Question: Which state is mentioned in the document?
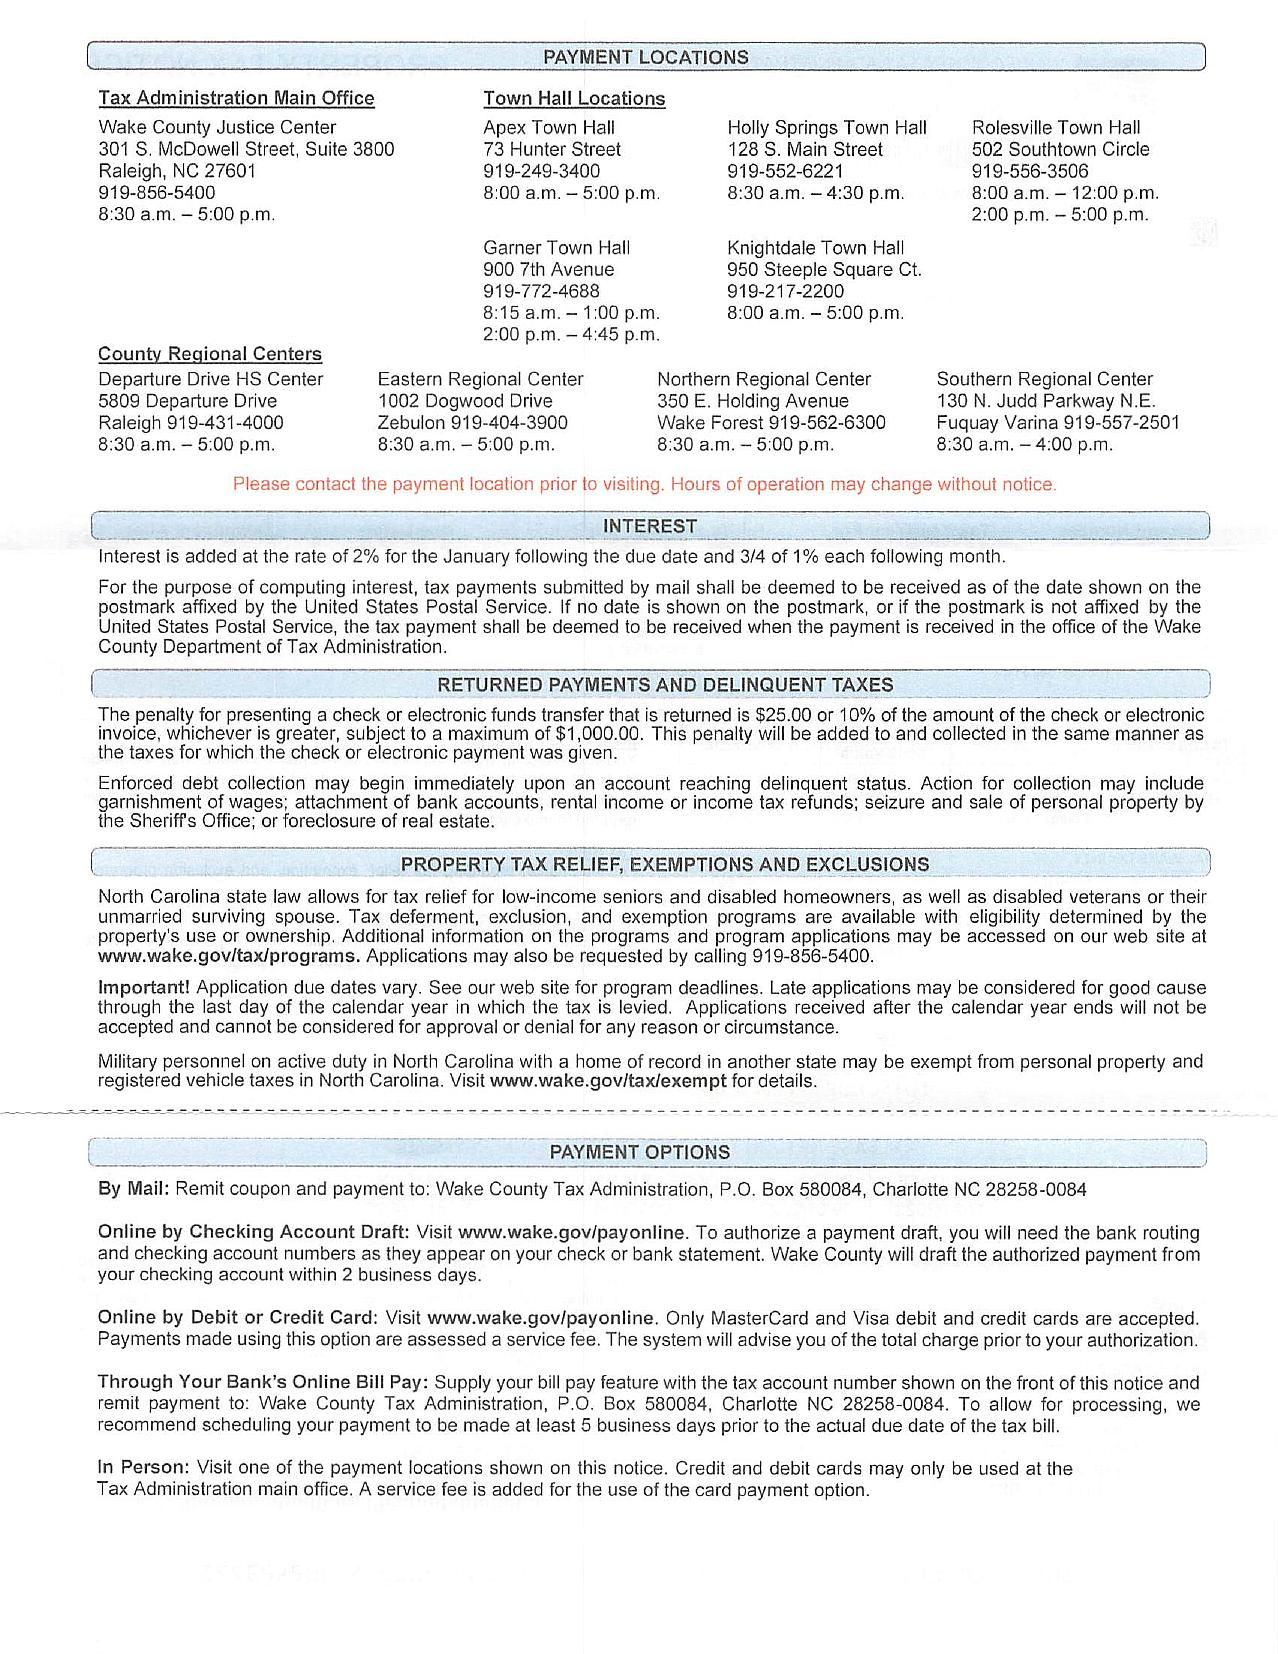
Answer: "North Carolina"